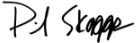
Signature of: phil skaggs